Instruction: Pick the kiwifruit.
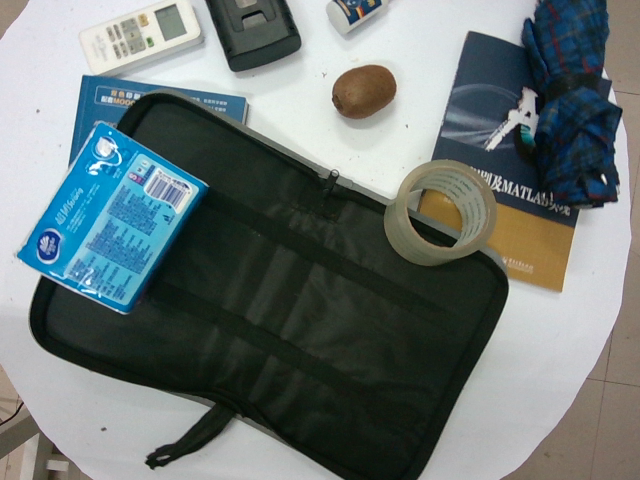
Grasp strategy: vertical